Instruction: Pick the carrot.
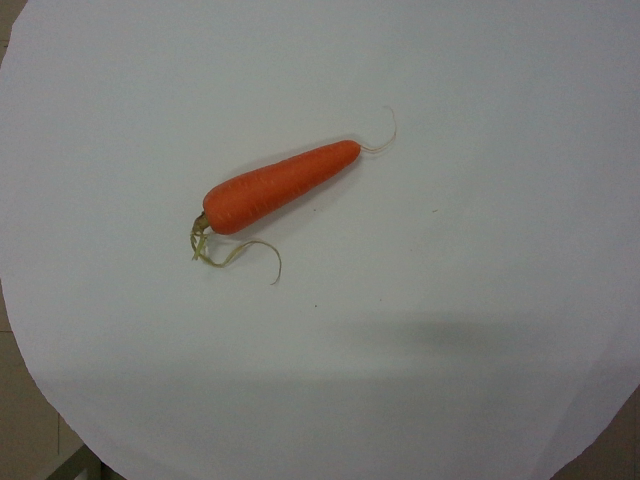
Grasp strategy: vertical